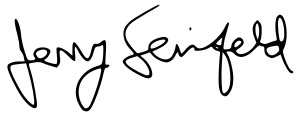
Signature of: jerry seinfeld